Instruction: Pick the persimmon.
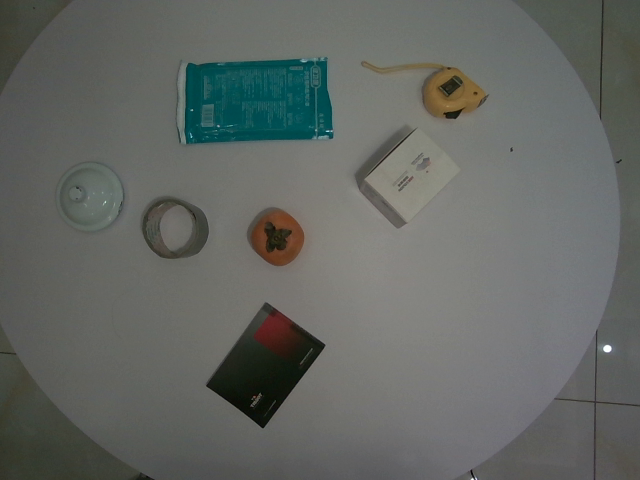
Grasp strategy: vertical